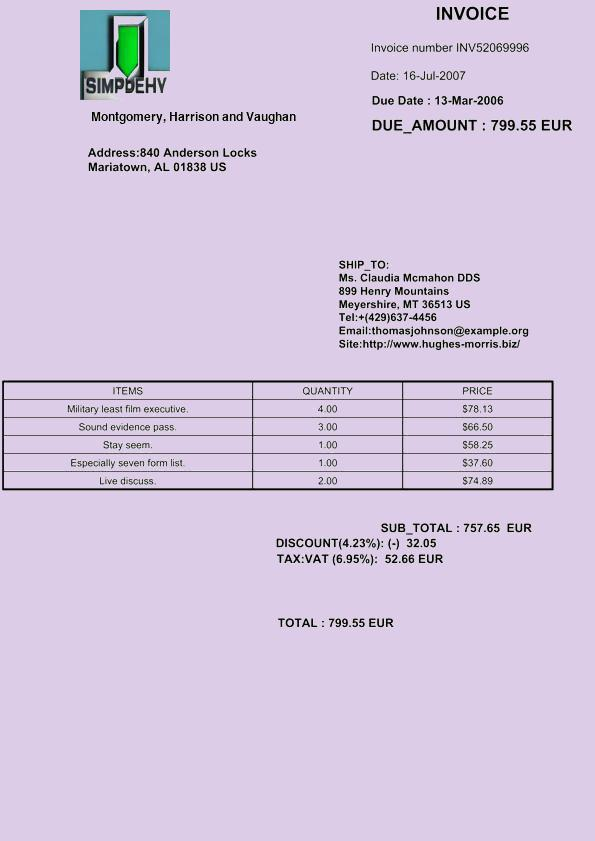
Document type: Invoice